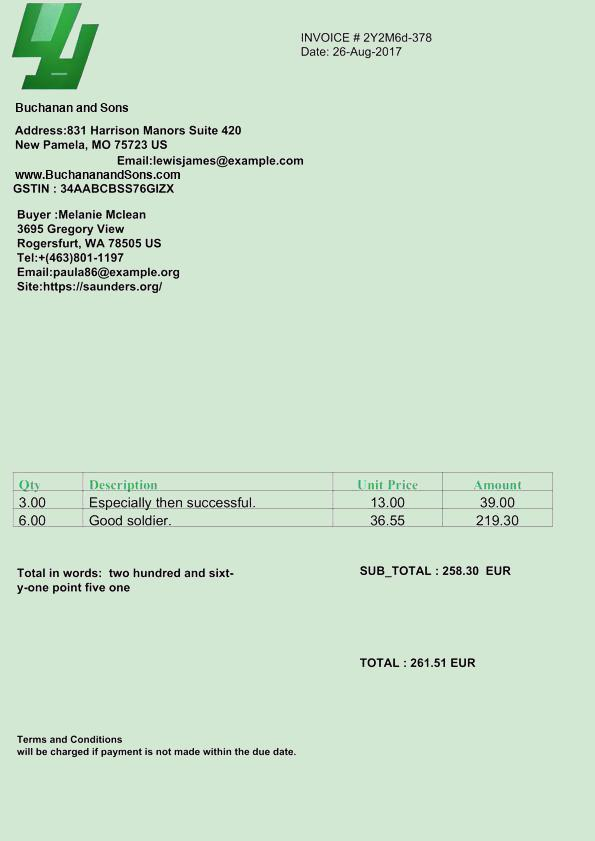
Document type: Invoice